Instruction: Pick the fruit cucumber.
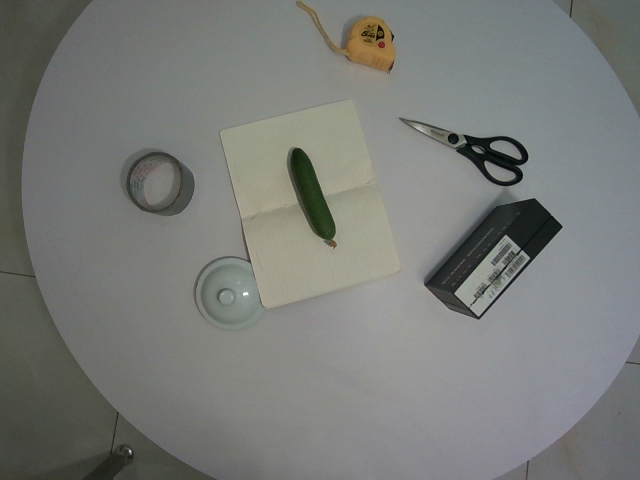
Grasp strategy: vertical